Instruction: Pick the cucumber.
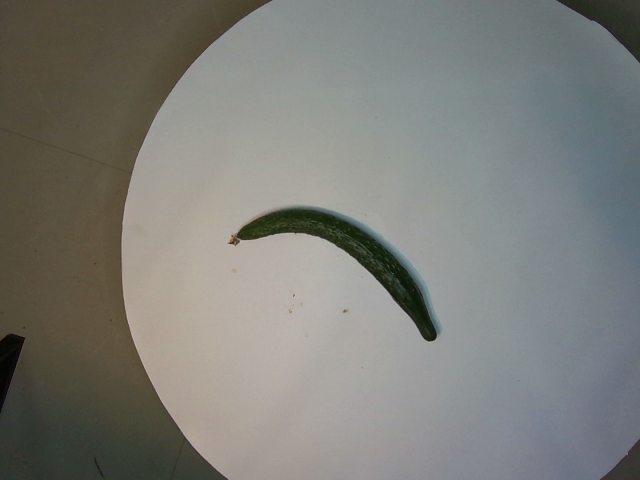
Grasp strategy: vertical